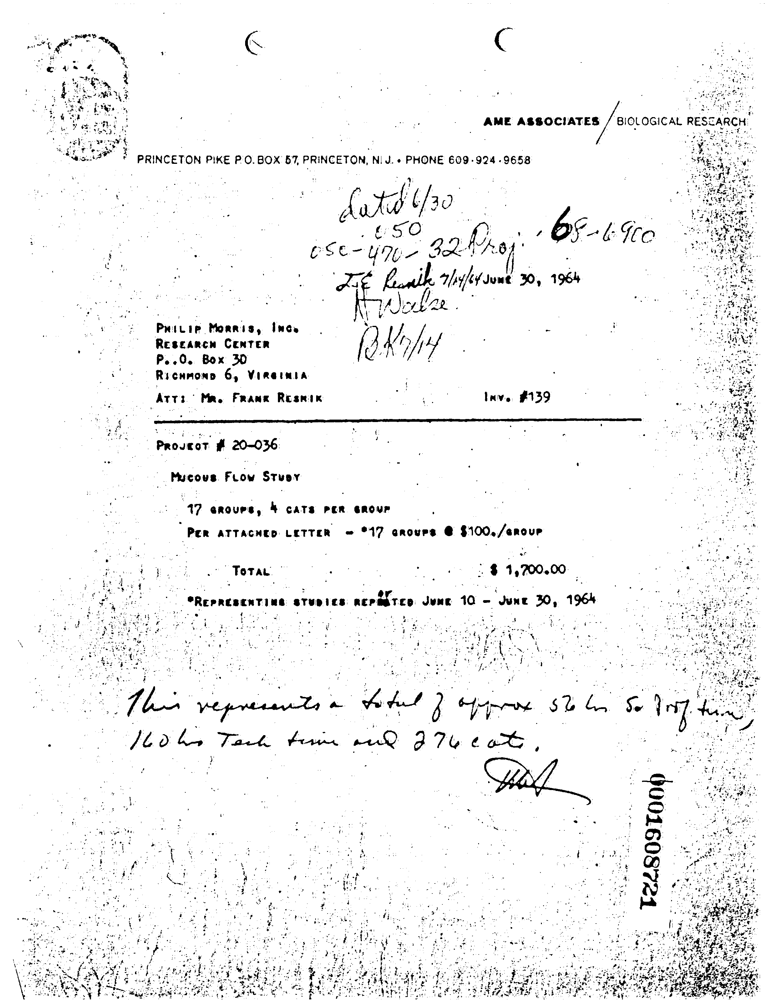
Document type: Invoice